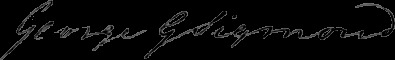
Signature of: george gabriel sigmond